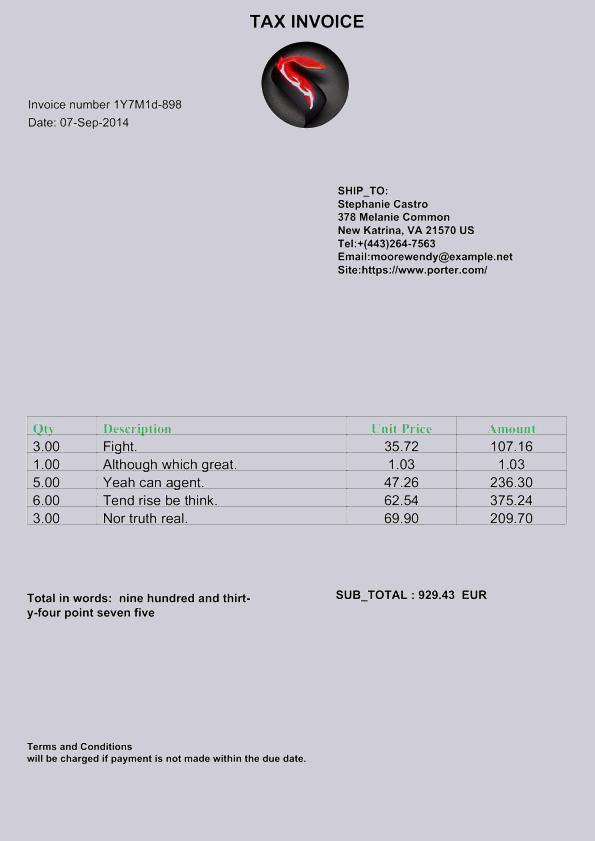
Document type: Invoice